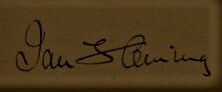
Signature of: ian fleming